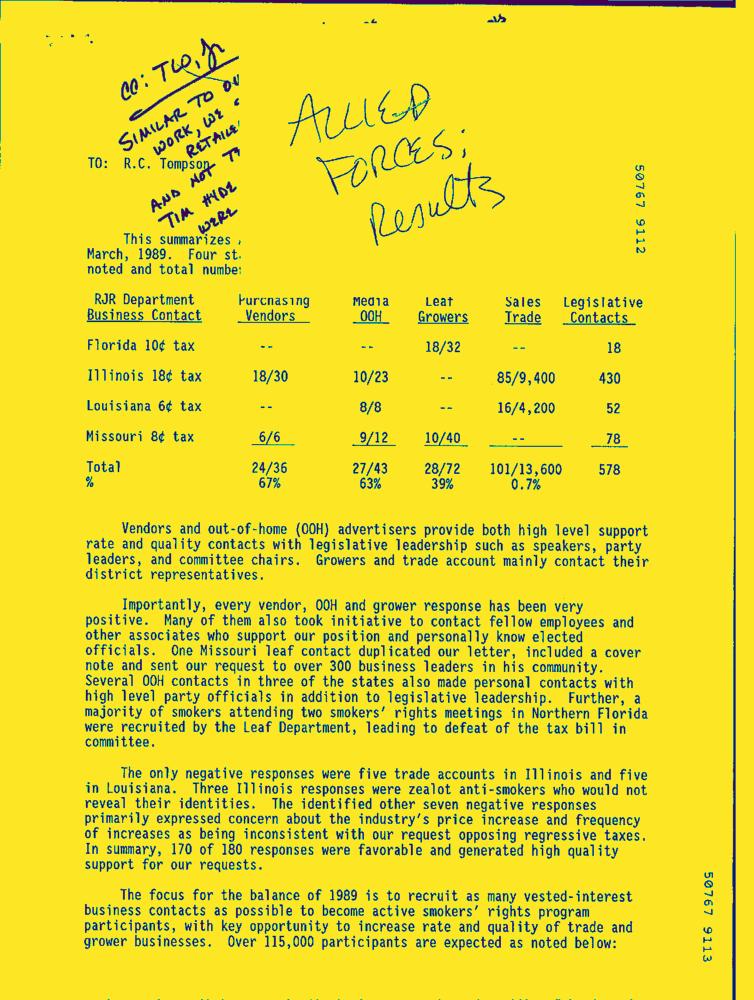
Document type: Letter-Doc